Question: What is the suspected problem?
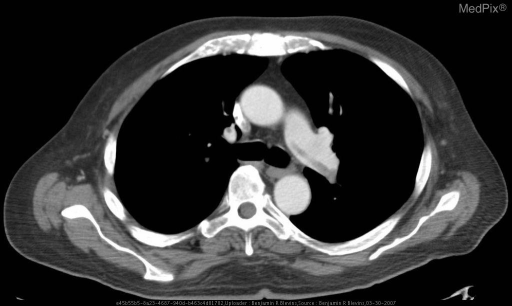
Answer: The findings suggest There are multiple area of hypoattenuation and filling defect within the right and left pulmonary arteries.  There is a comet shaped area of hypoattenuation extending from the left pulmonary artery nearly to the branch point of the main pulmonry artery.. Contrast CT scan of the chest demonstrating comet shaped area of hypoattenuation extending from the left pulmonary artery proximally toward the bifurcation of the main pulmonary artery.. The patient might have a history of 61 years-old man with known stage II pancreatic cancer.  Underwent contrast CT of the chest, abdomen and pelvis for pre-operative evaluation..